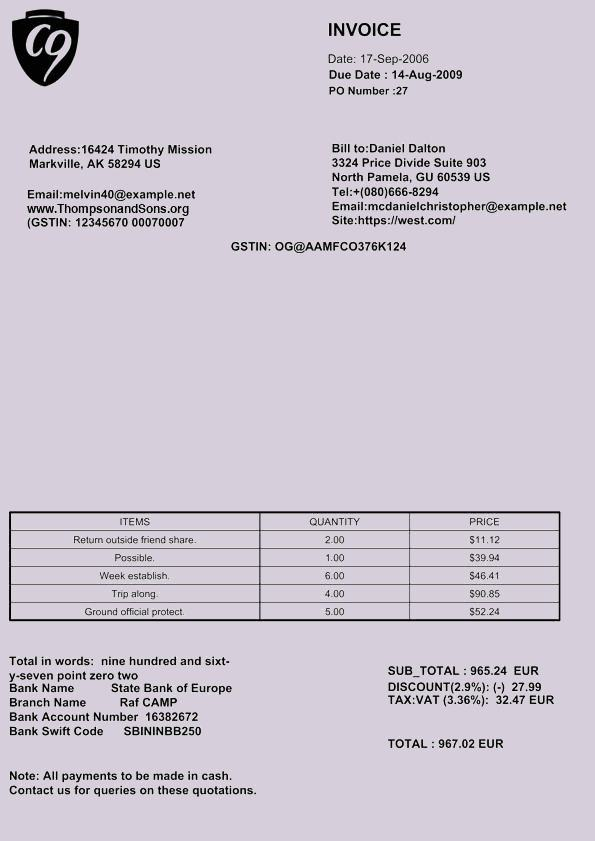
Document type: Invoice